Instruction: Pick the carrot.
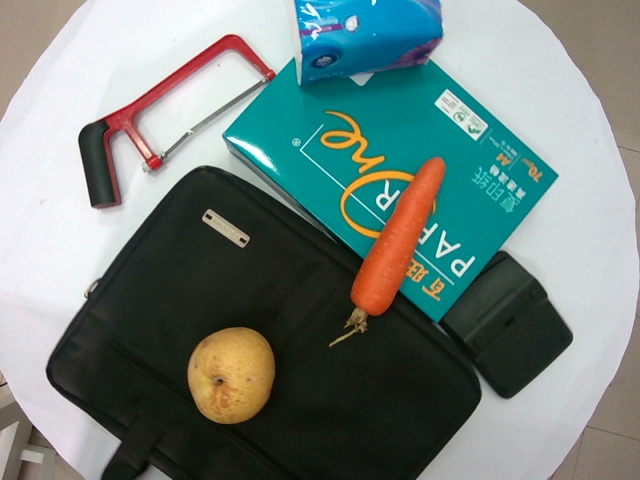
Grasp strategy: vertical